Question: In what way does the history help explain the case?
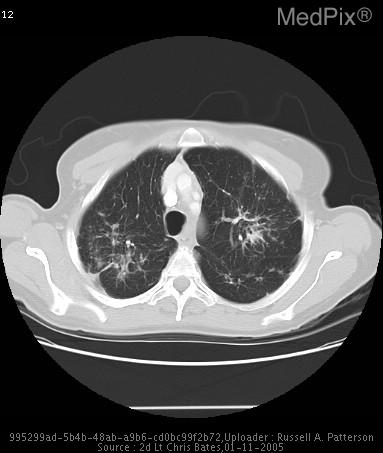
Answer: The patient's history of History (can include gestational age, or age in days, weeks, months):
70 y/o female for follow up CT scan to monitor for any pulmonary changes due to a recent 15lb weight loss, otherwise asymptomatic. is key in understanding the case.